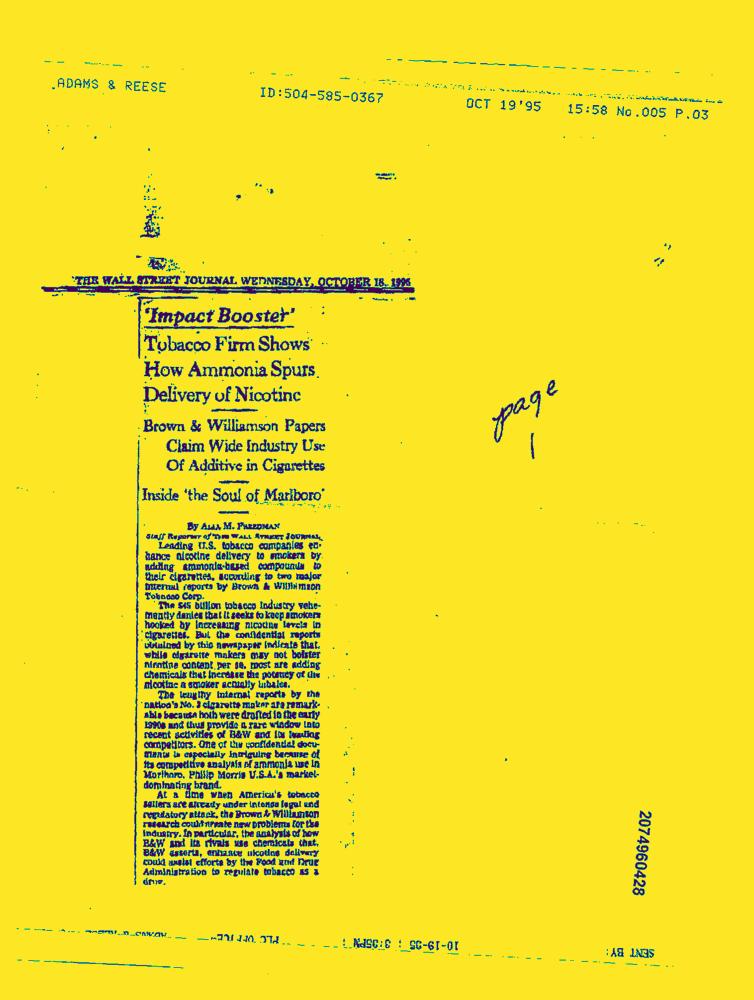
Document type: News-Article